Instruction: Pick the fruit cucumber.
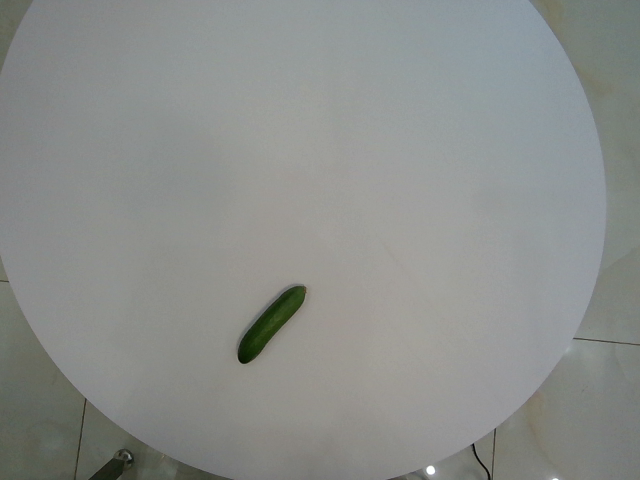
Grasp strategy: vertical